Question: What are the imaging findings?
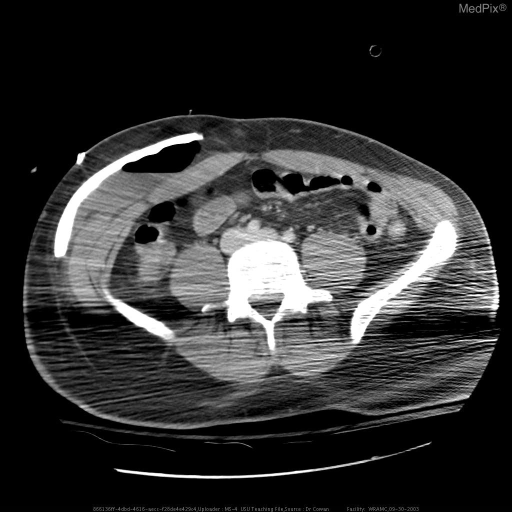
Answer: The imaging shows Bilateral medial frontal lobe lesions.
Bone in anterior abdominal wall. Craniotomy bone "stored" subcutaneously in abdominal wall..